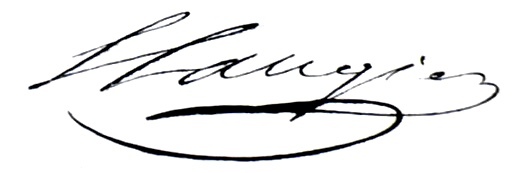
Signature of: stanislas laugier